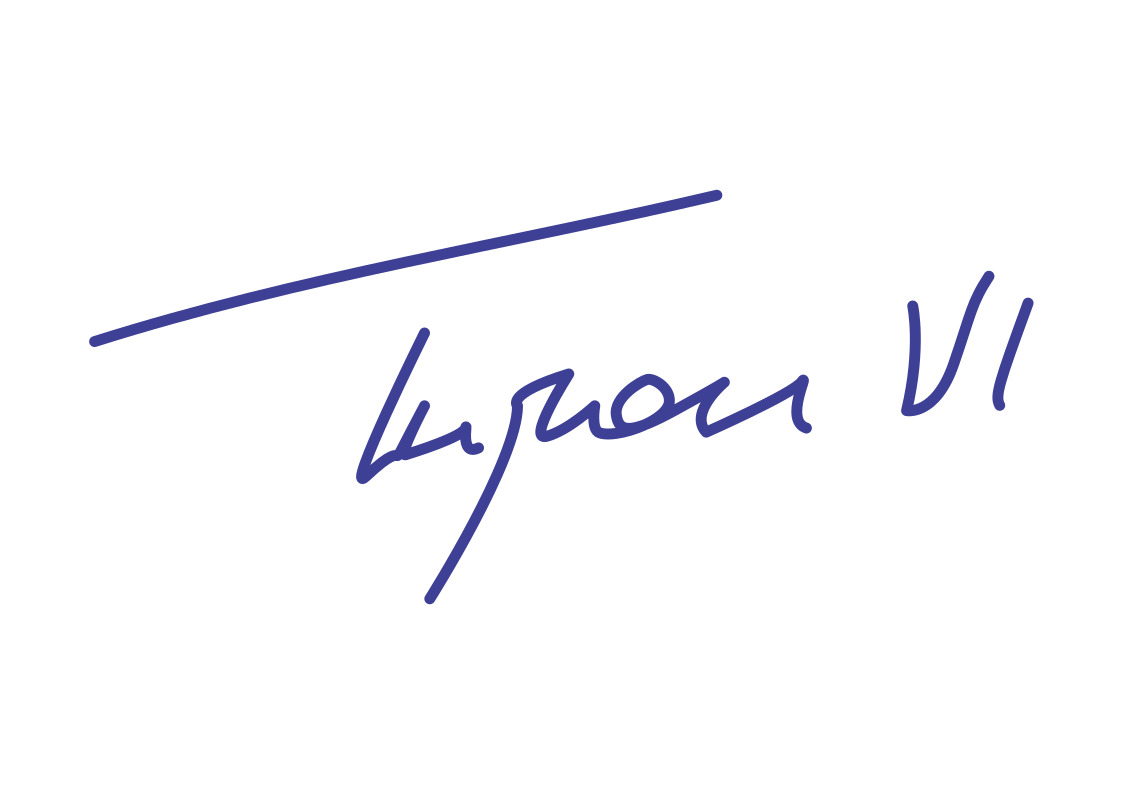
Signature of: tupou vi of tonga